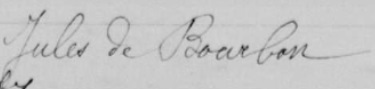
Signature of: jules ménétrier